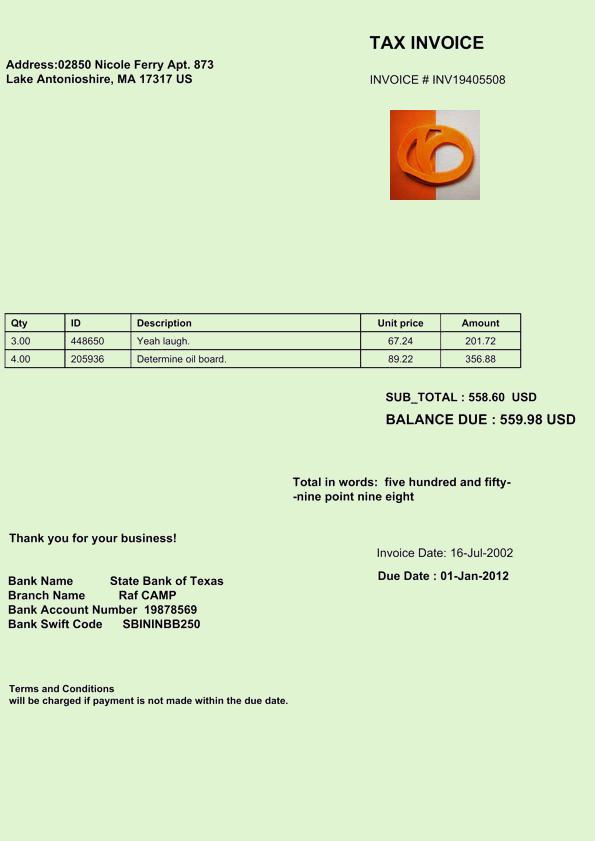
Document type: Invoice